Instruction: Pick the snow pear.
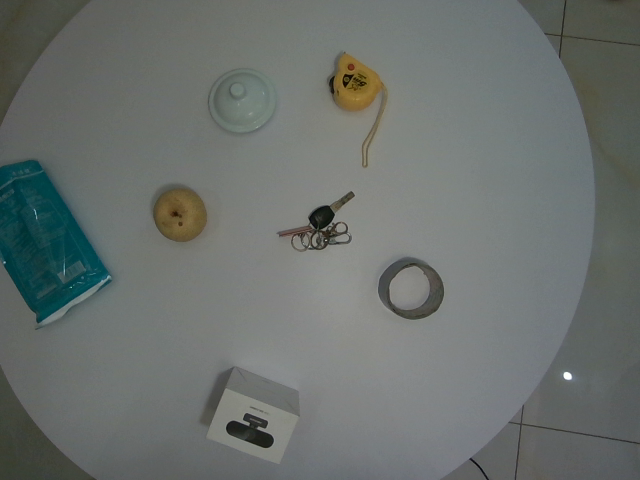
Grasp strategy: vertical